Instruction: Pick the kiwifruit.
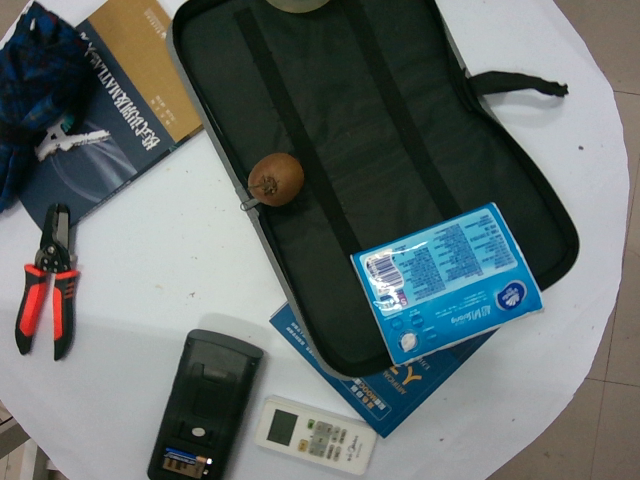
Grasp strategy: vertical